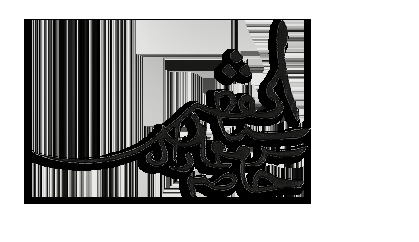
Signature of: mimar sinan